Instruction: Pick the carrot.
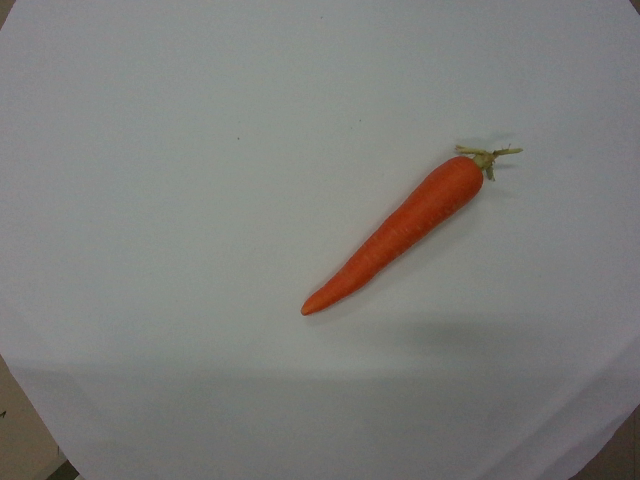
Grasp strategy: vertical